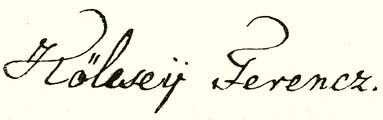
Signature of: ferenc kölcsey